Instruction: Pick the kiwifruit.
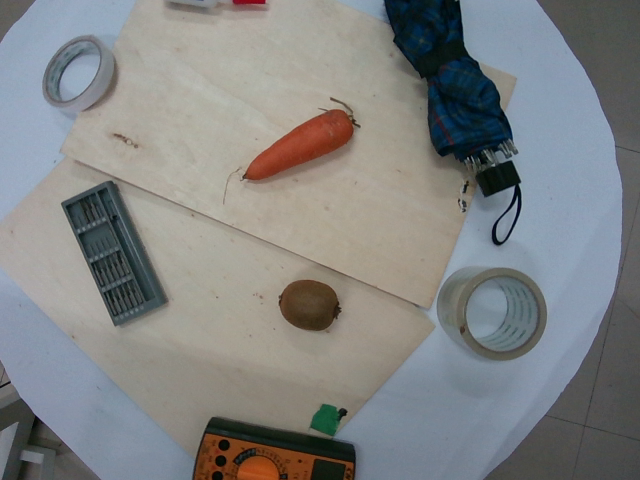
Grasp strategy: vertical